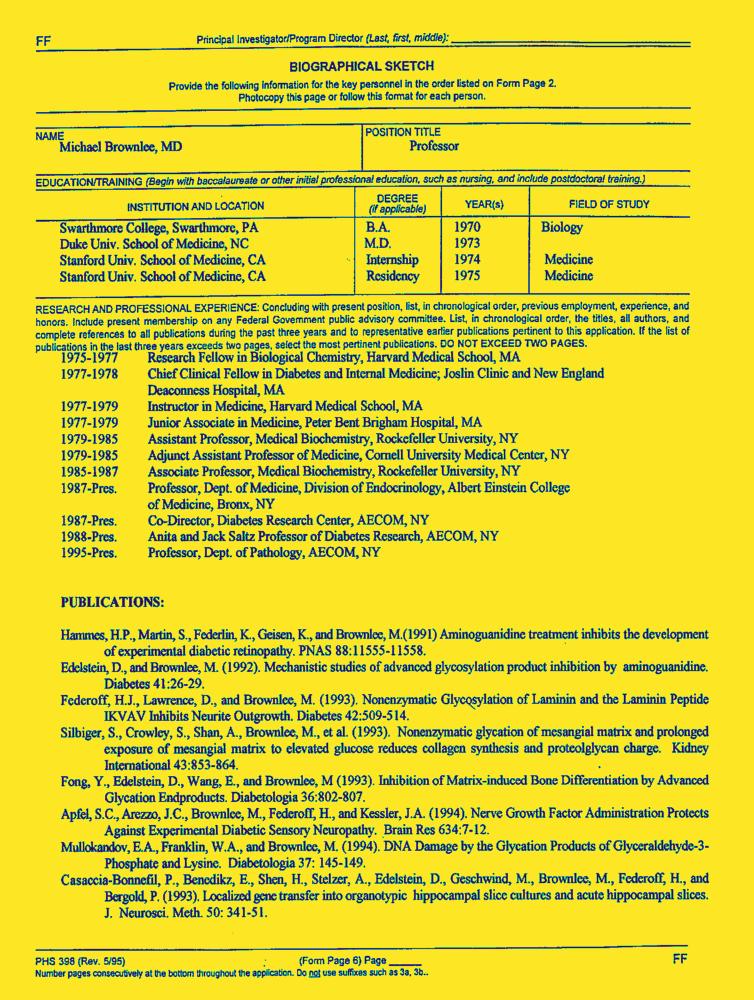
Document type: Resume-Doc